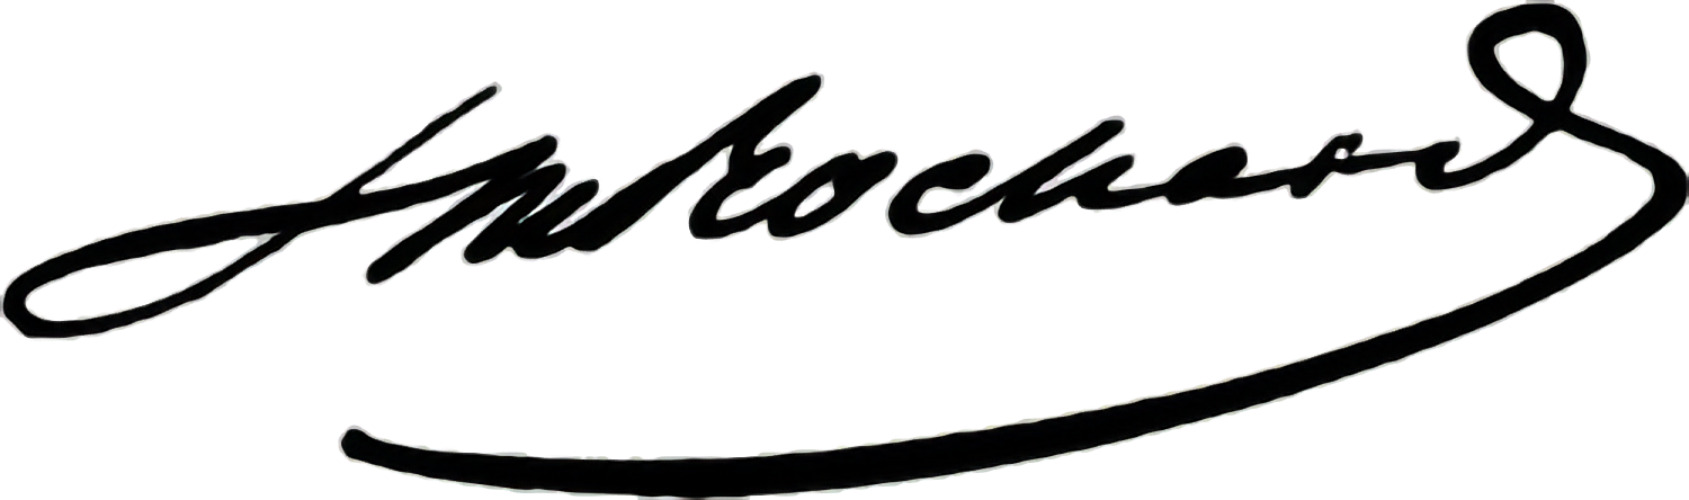
Signature of: émile rochard